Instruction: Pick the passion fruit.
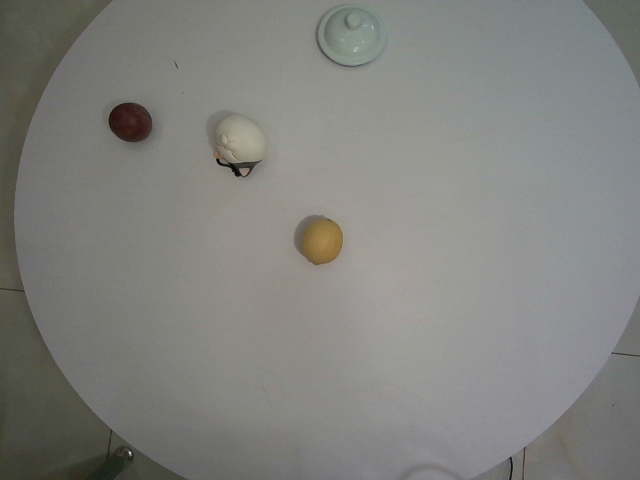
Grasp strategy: vertical